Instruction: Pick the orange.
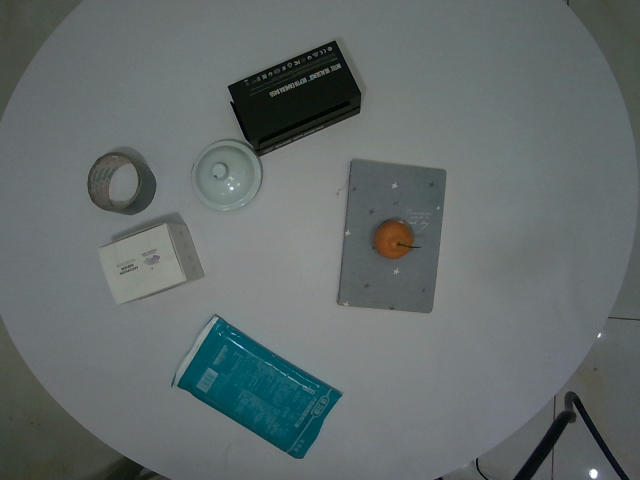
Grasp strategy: vertical